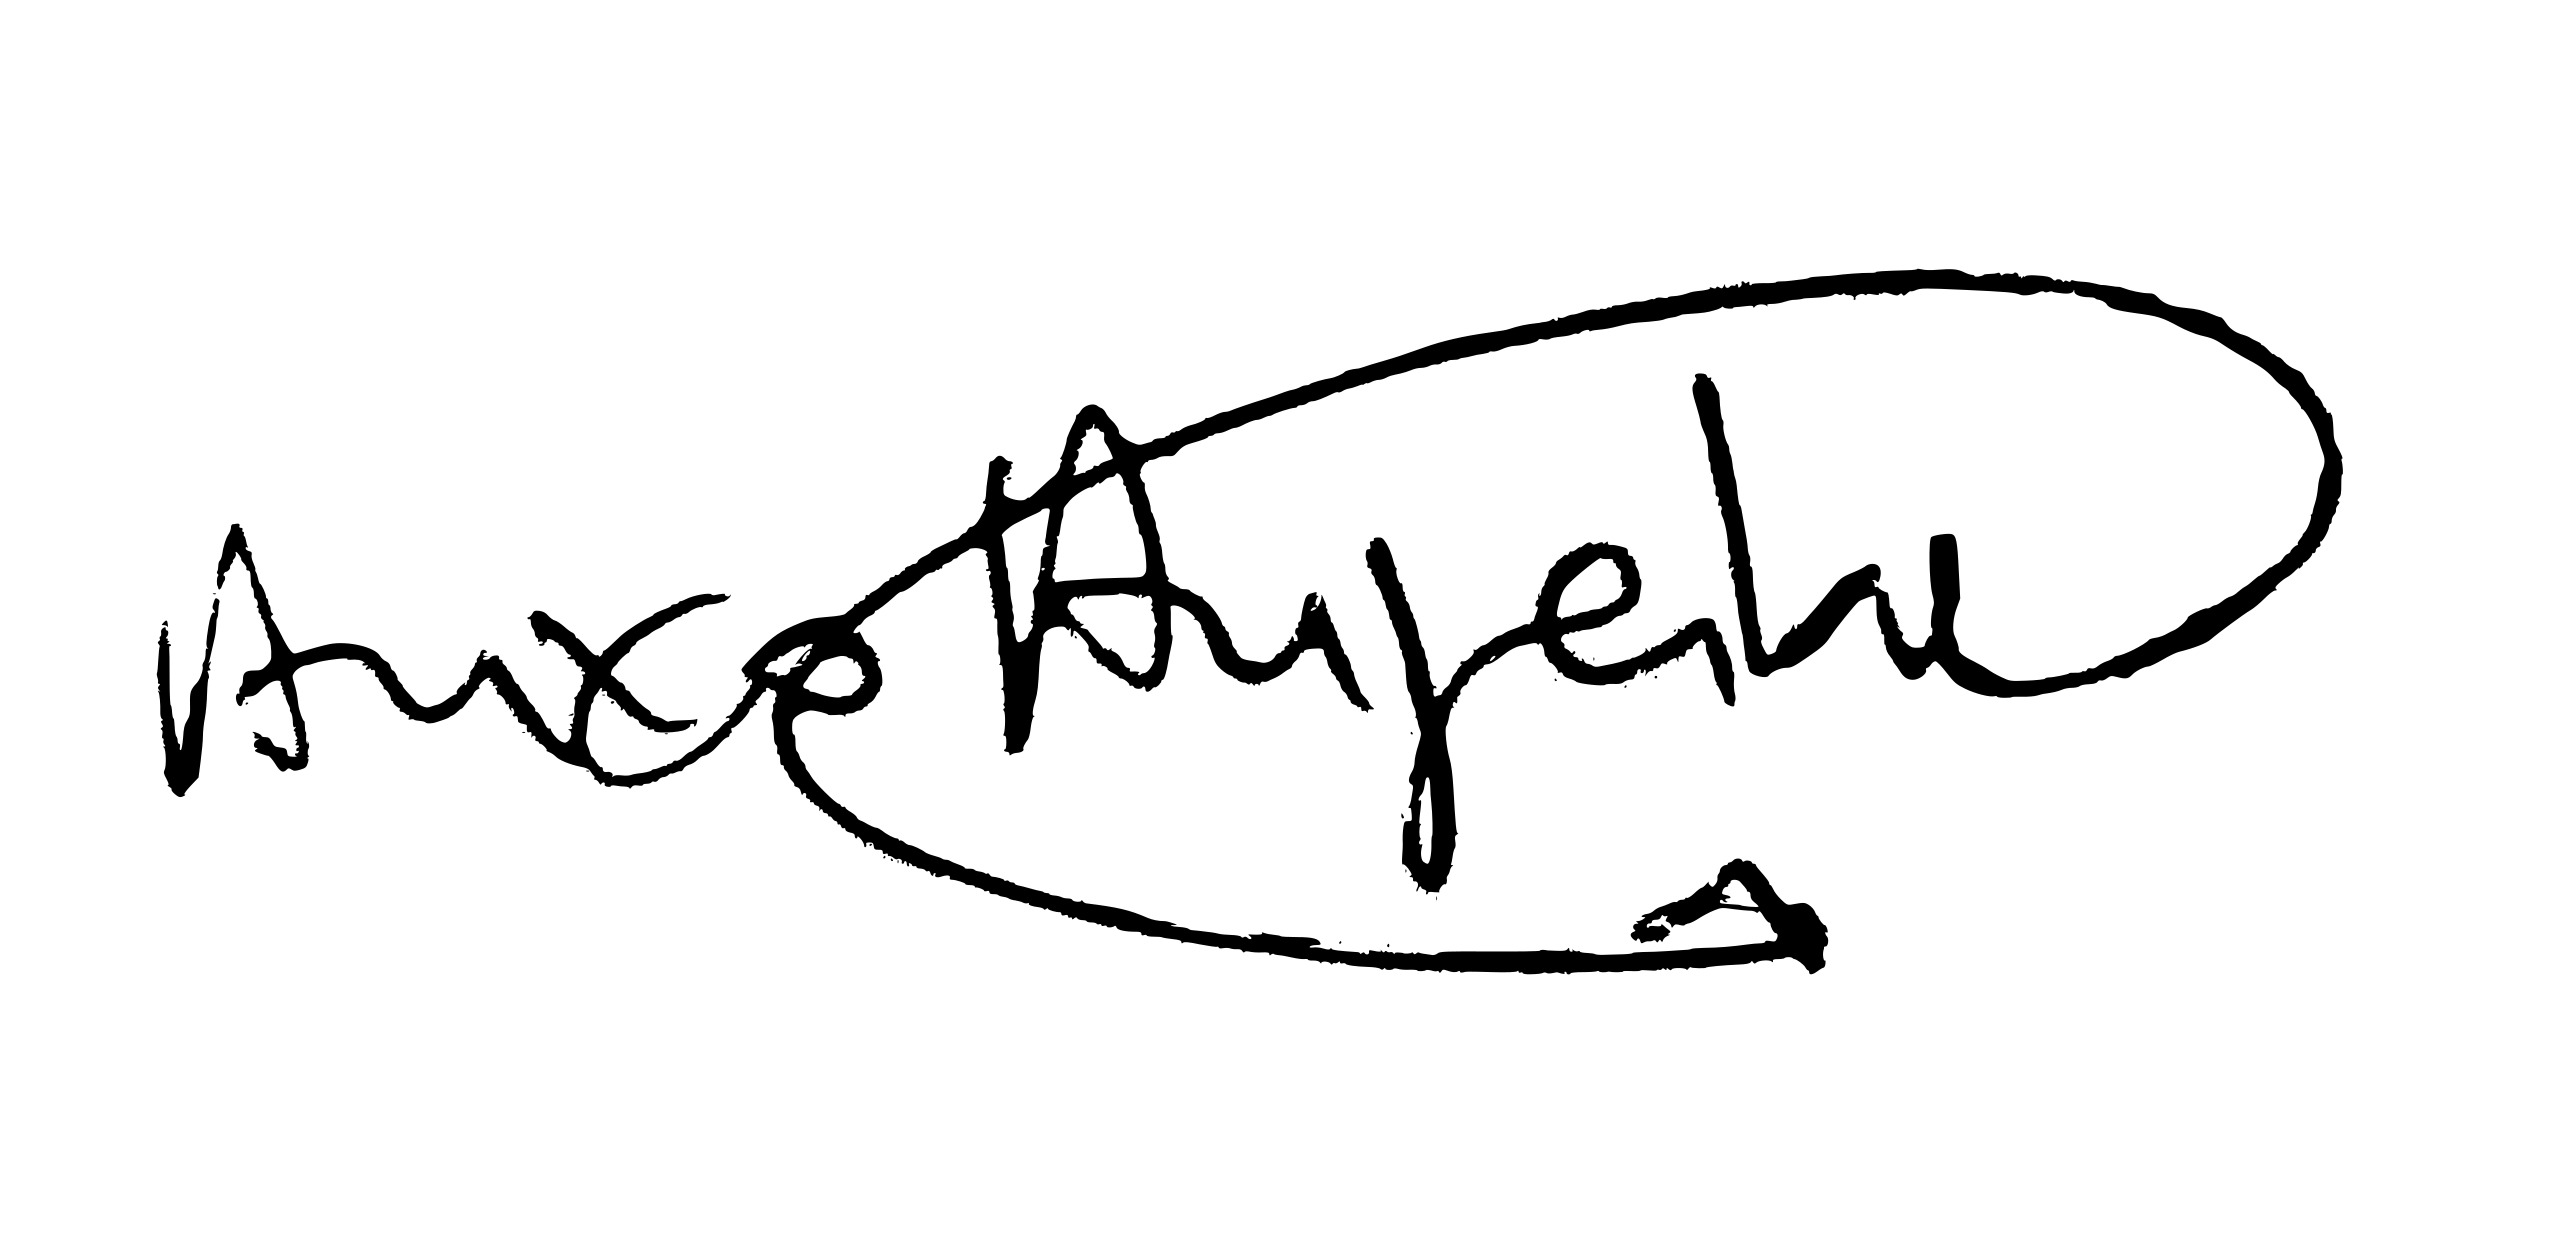
Signature of: anxo angueira